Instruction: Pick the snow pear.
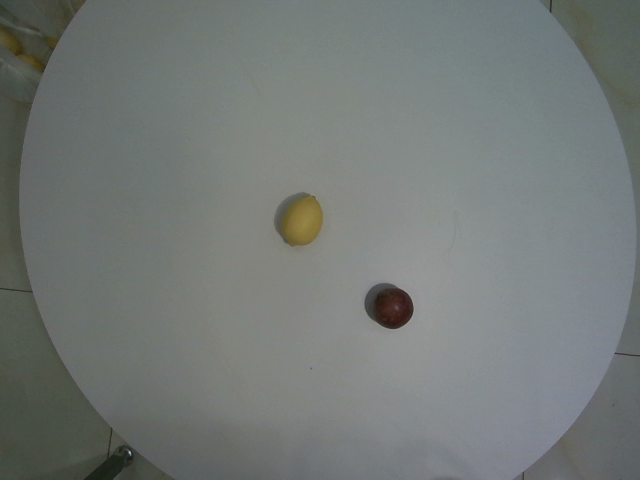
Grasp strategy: vertical